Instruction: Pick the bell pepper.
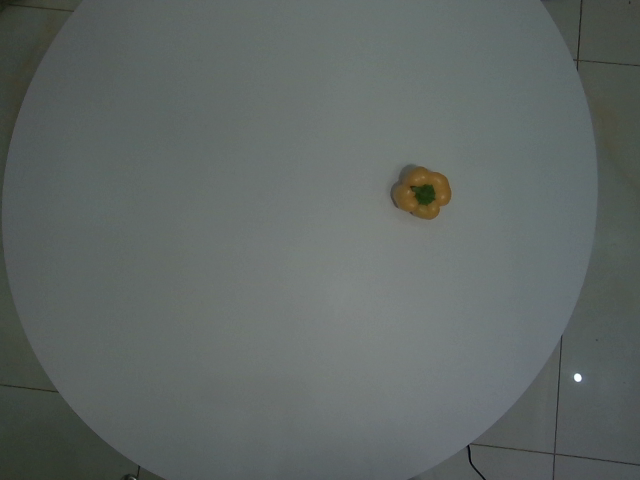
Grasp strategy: vertical